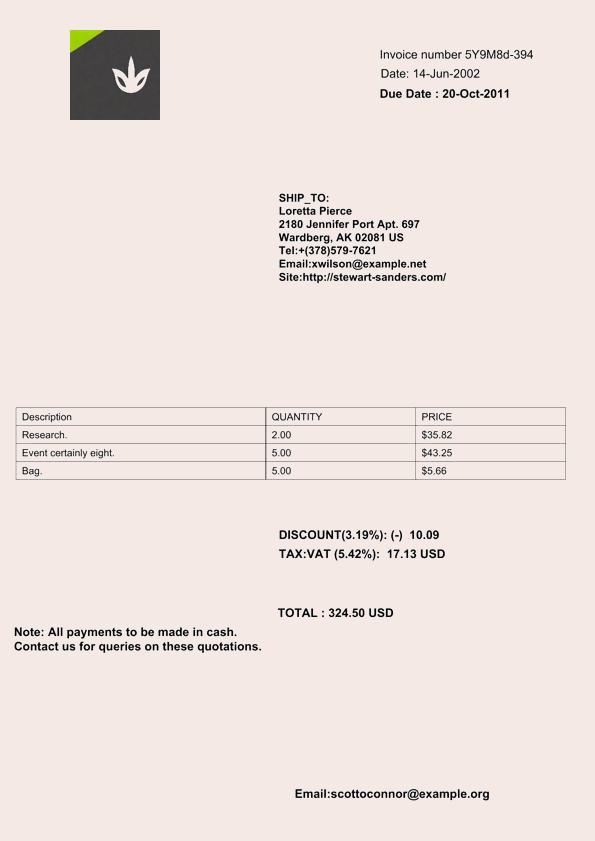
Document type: Invoice